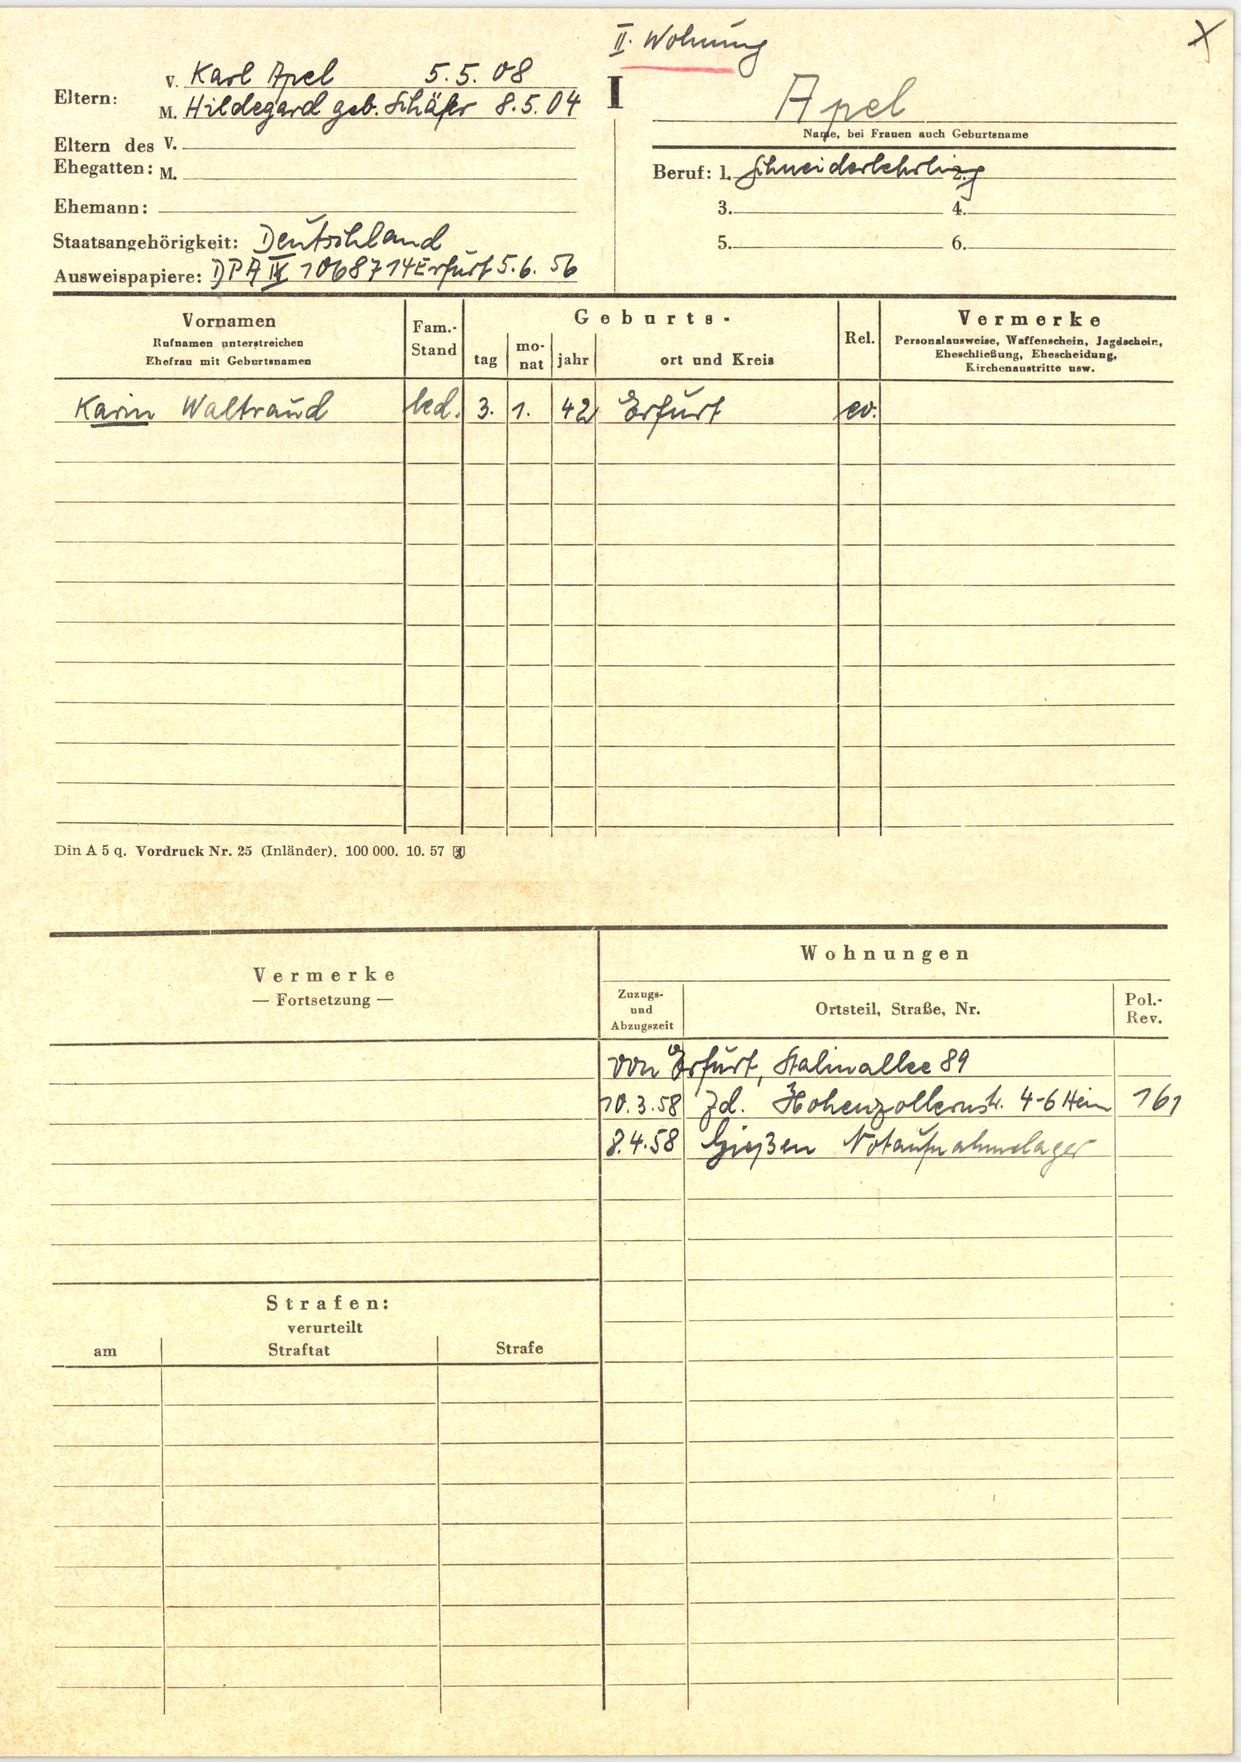
Apel